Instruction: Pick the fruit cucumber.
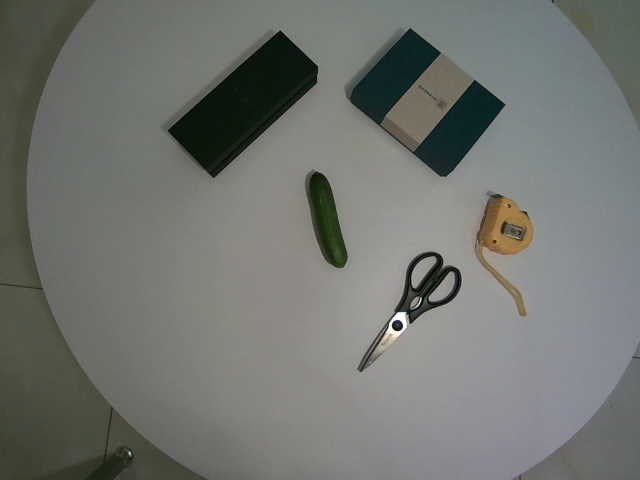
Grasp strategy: vertical